Question: What are the imaging findings?
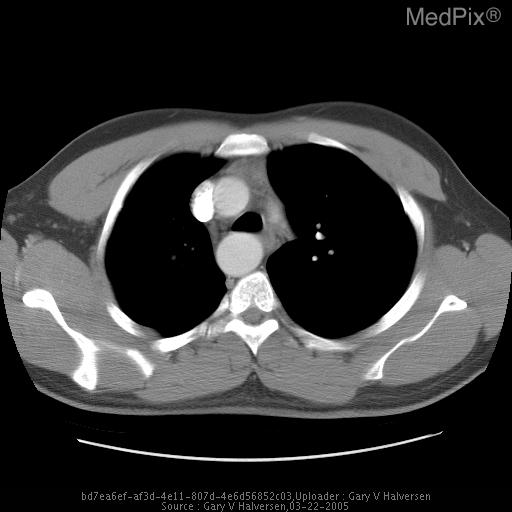
Answer: The imaging shows Initial PA/Lateral images of the chest show a right sided aortic arch without other focal abnormality. CT confirms a right sided arch with aberrant left subclavian artery.  Of note is a very prominent diverticulum at the origin of the aberrant left SCA. CT image 5.